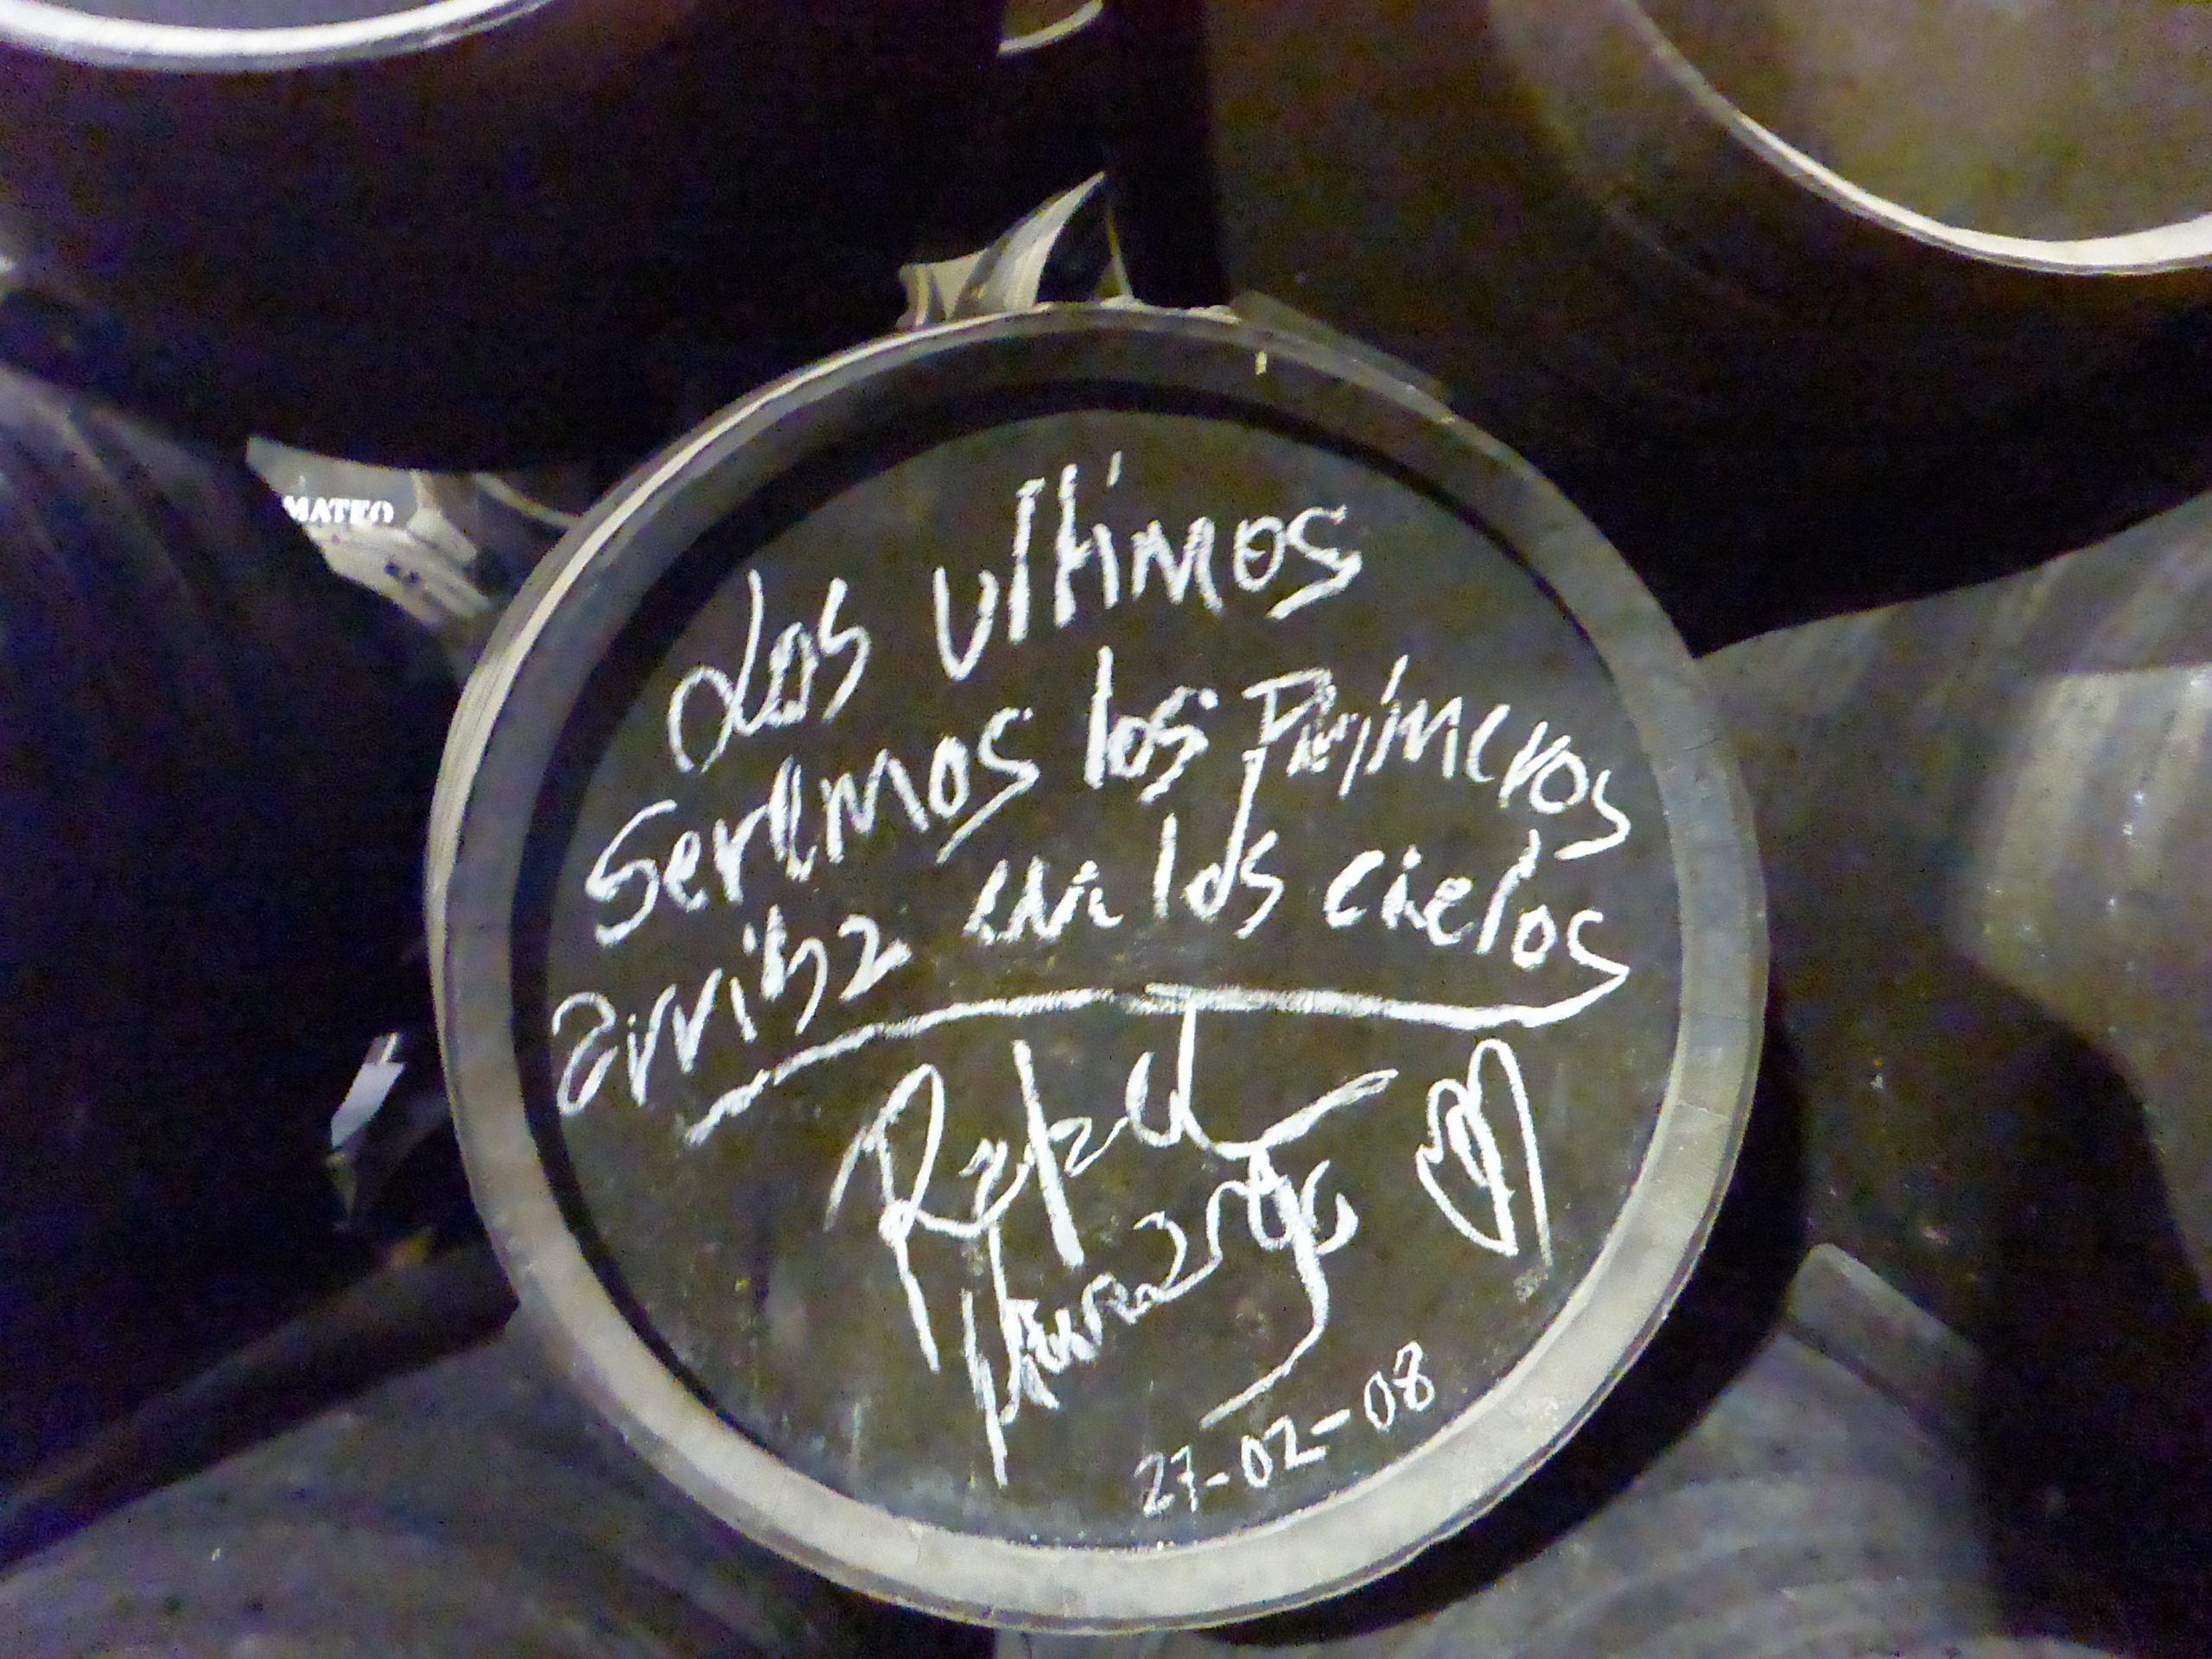
Signature of: rafael amargo